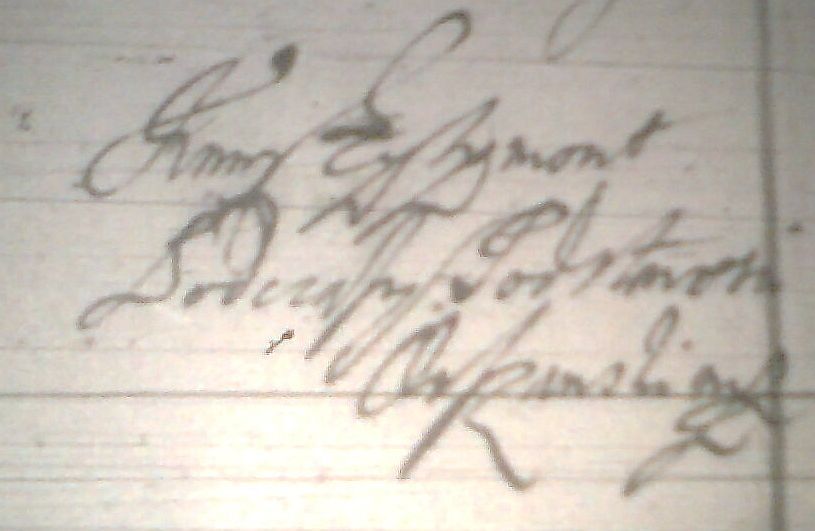
Signature of: kazimierz eysymont